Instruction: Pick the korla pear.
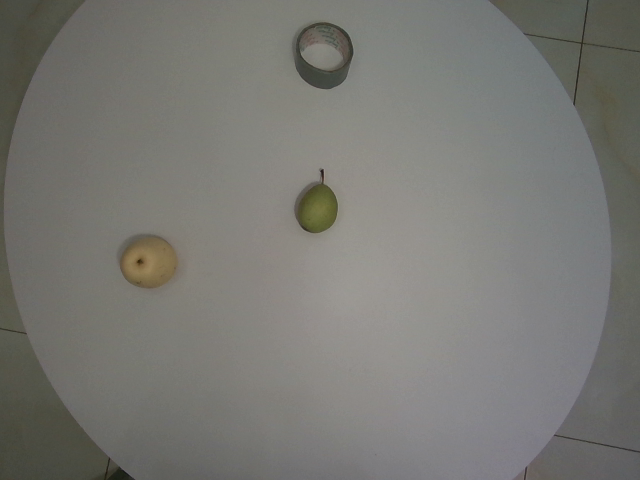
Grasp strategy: vertical